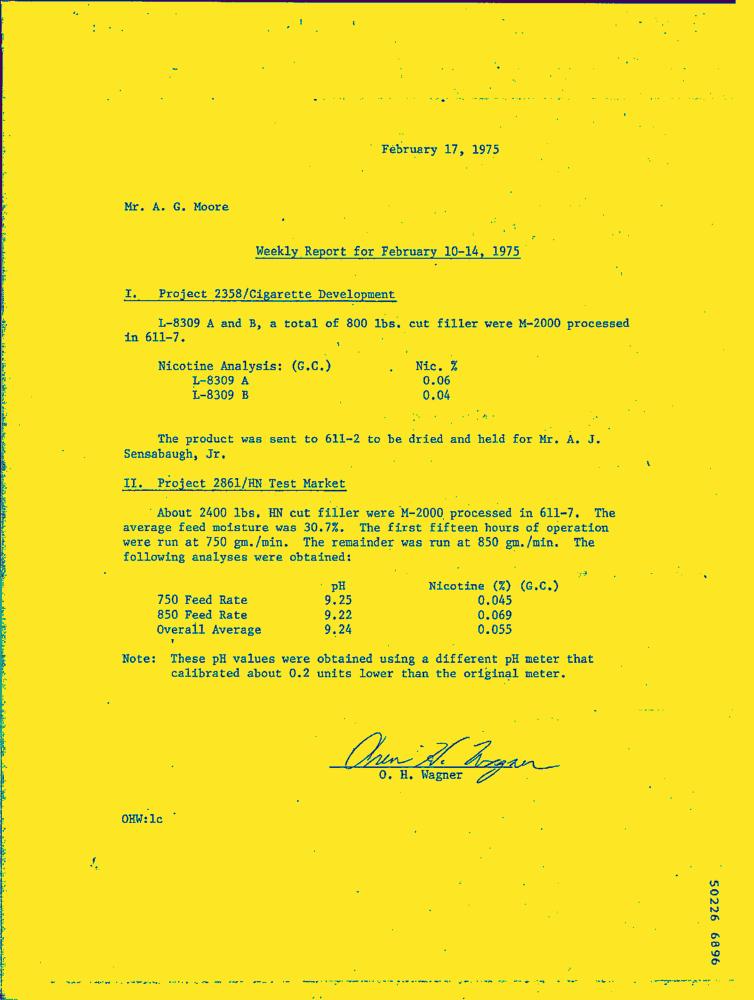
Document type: Letter-Doc